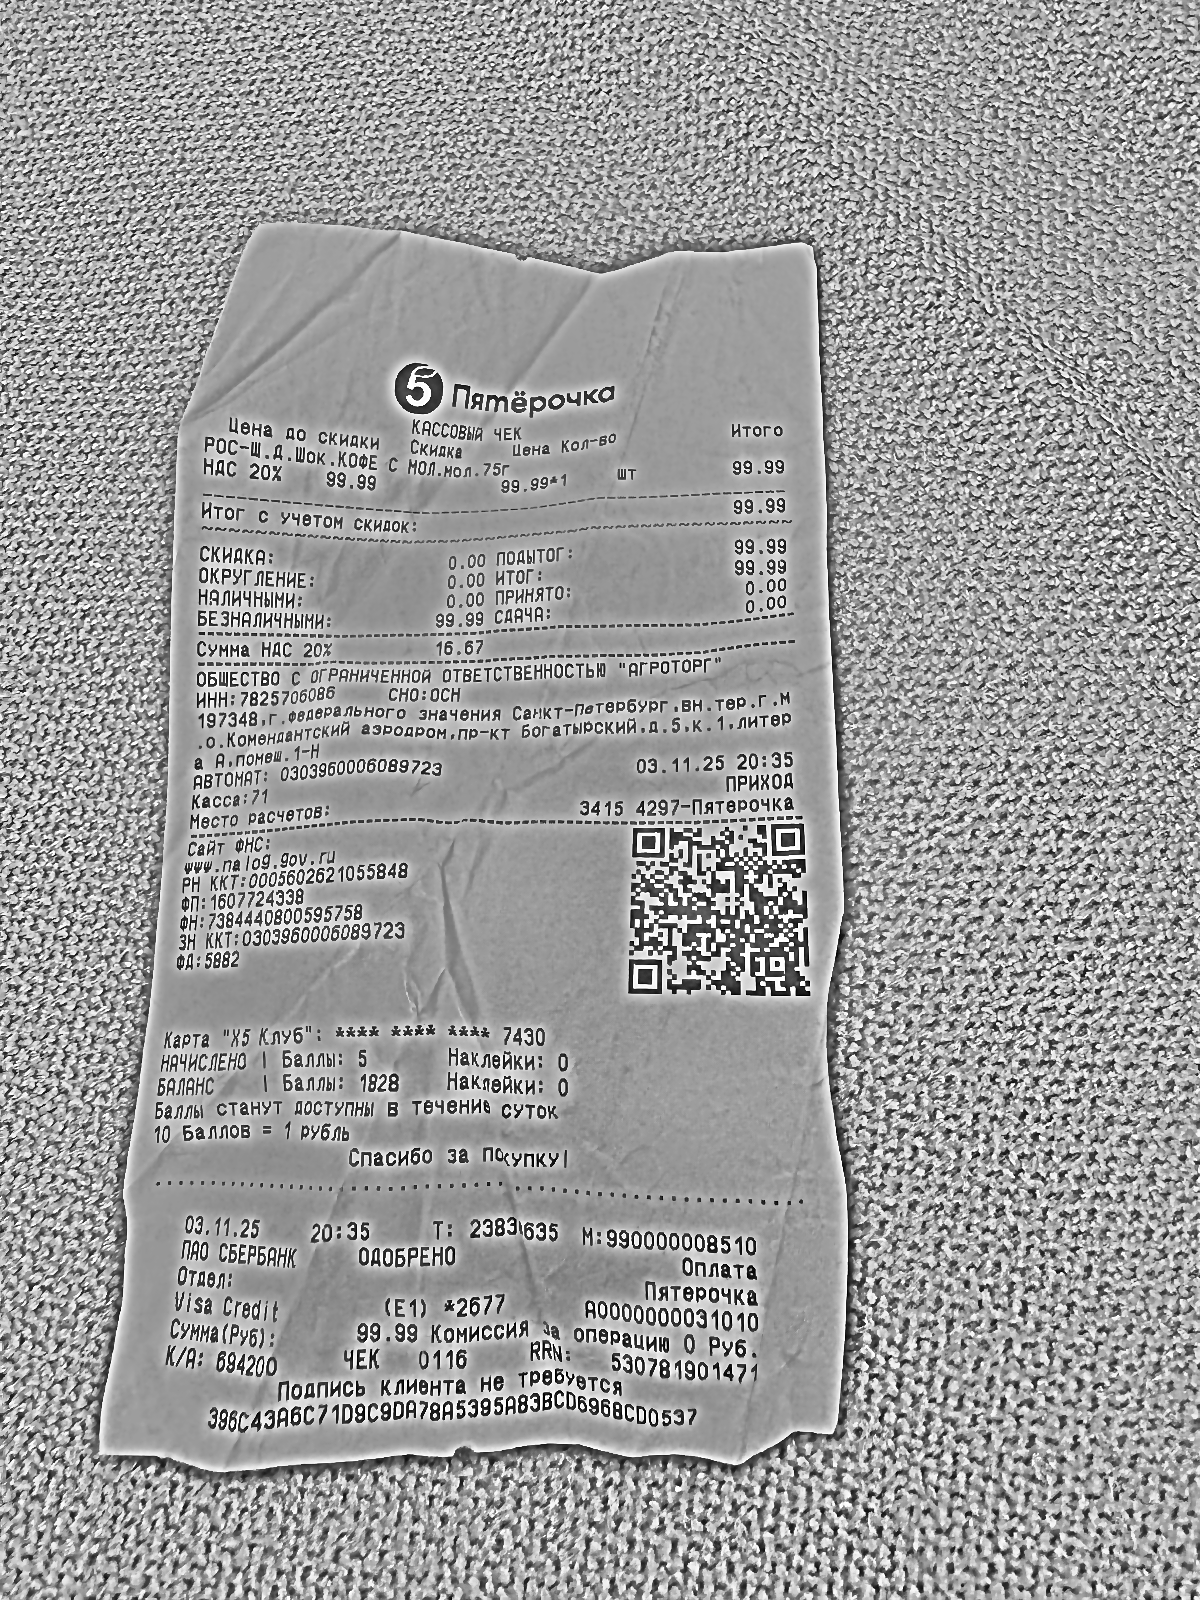
Продавец: ОБЩЕСТВО С ОГРАНИЧЕННОЙ ОТВЕТСТВЕННОСТЬЮ "АГРОТОРГ"
ИНН: 7825706086
Дата: 03.11.25
Товары: РОС-Щ.Д.Шок.КОФЕ С МОЛ.мол.75г
Количество: 1
Цена: 99.99
Сумма: 99.99
Итого: 99.99